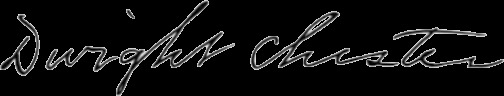
Signature of: dwight chester